Question: In what way does the history help explain the case?
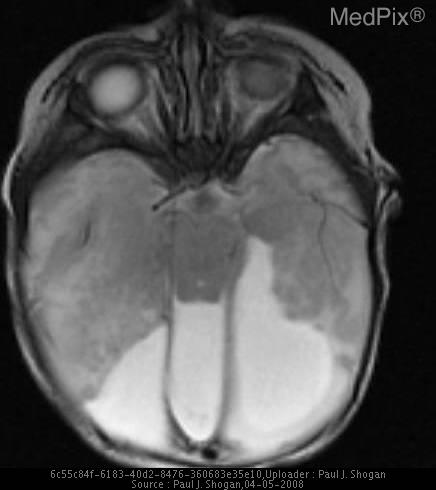
Answer: The patient's history of Full-term neonate with abnormal prenatal ultrasound. is key in understanding the case.